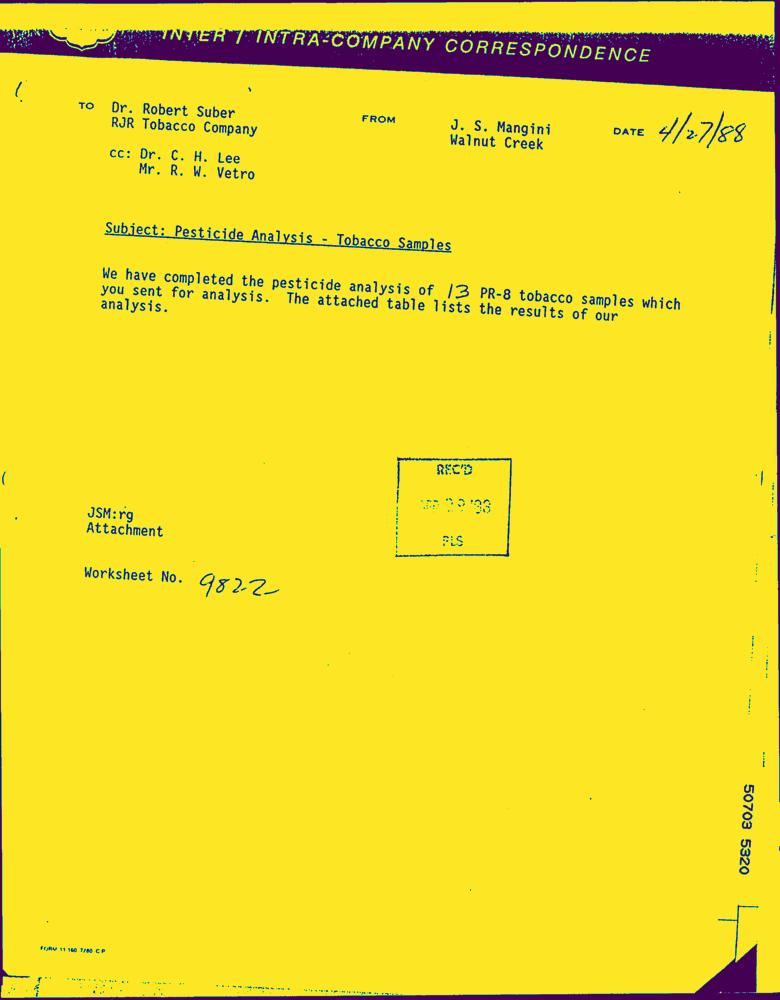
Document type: Letter-Doc